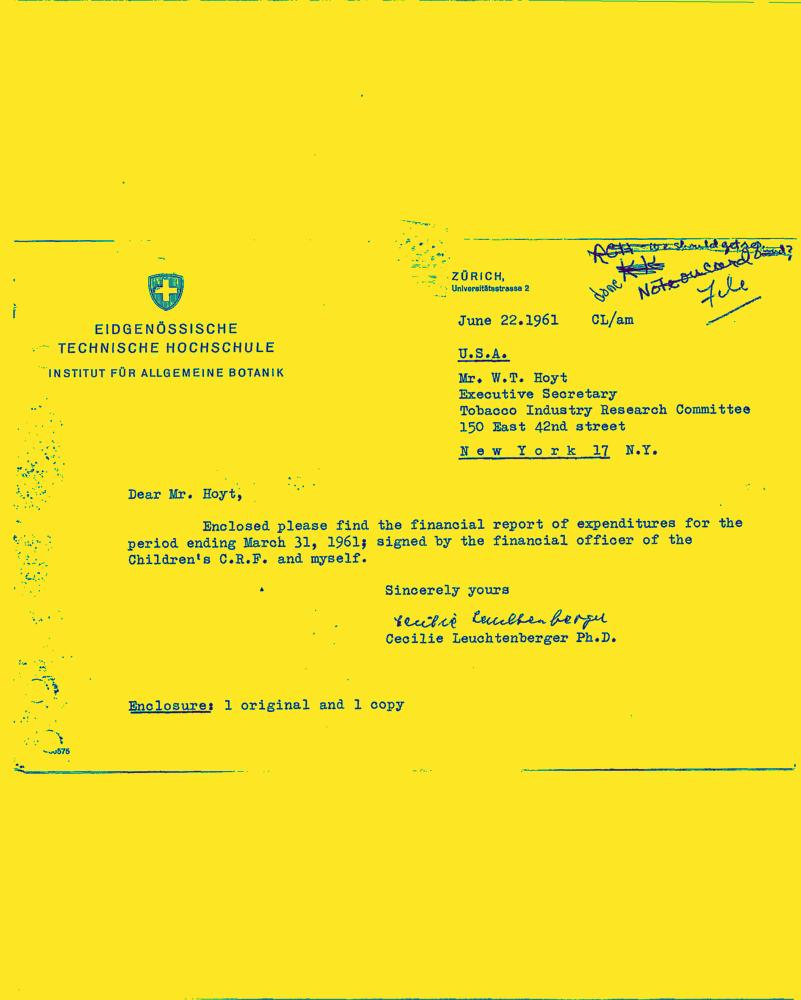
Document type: Letter-Doc